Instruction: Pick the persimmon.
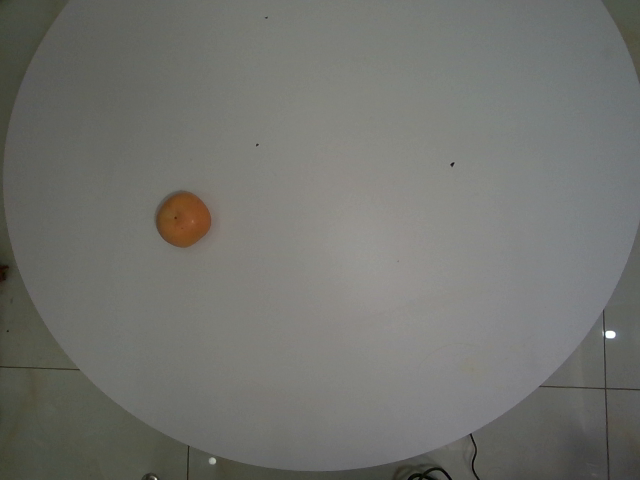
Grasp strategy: vertical